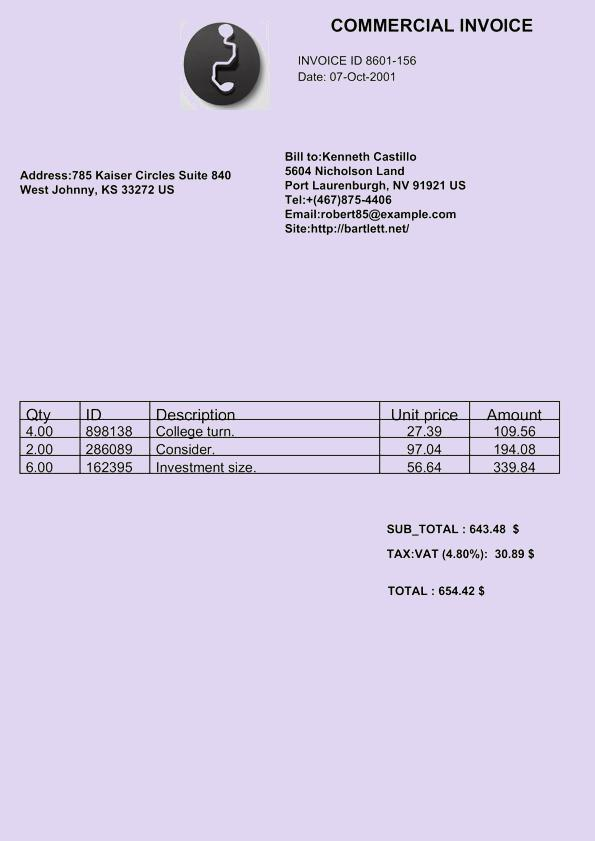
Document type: Invoice